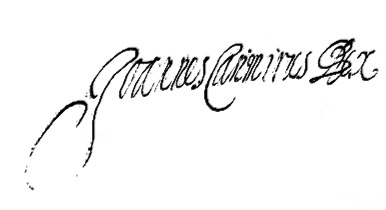
Signature of: john ii casimir vasa